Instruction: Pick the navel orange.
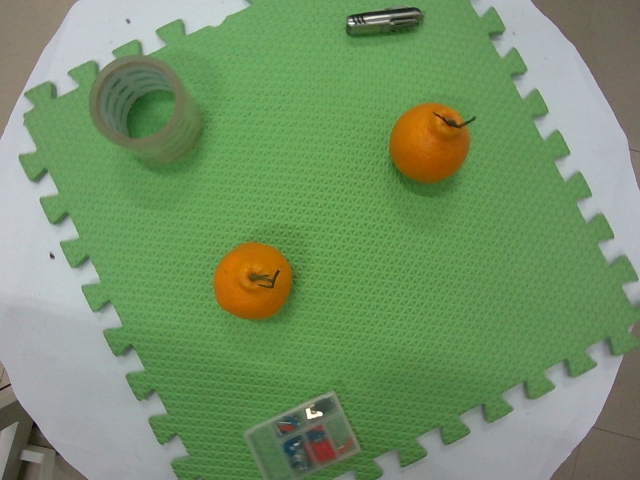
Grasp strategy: vertical